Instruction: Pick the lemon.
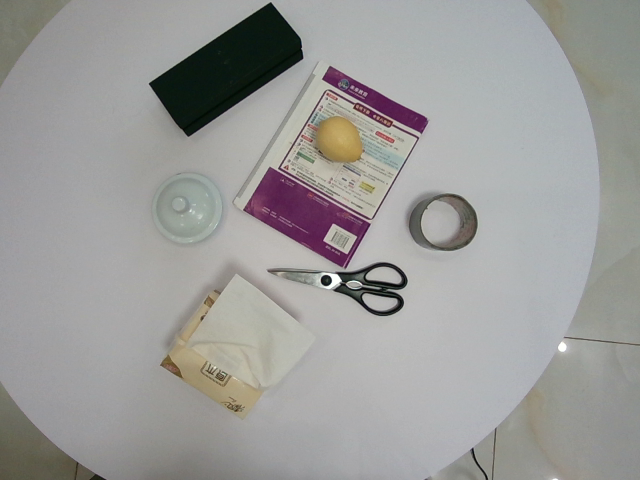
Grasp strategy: vertical